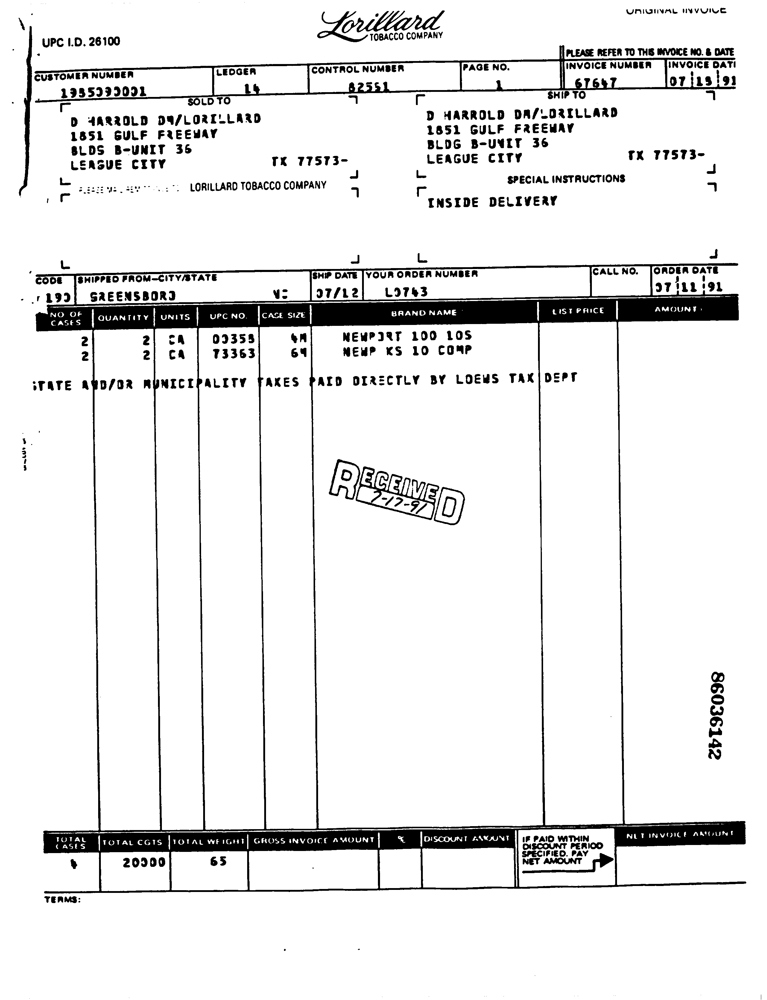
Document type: Invoice